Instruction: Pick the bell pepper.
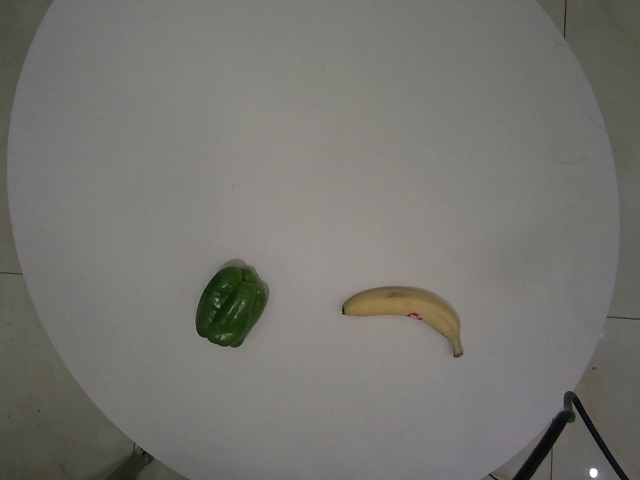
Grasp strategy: vertical